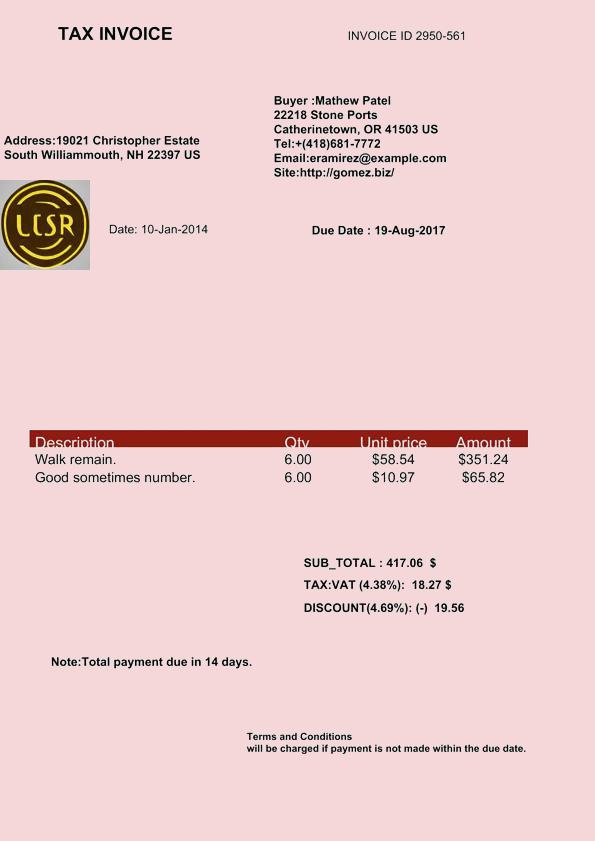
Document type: Invoice